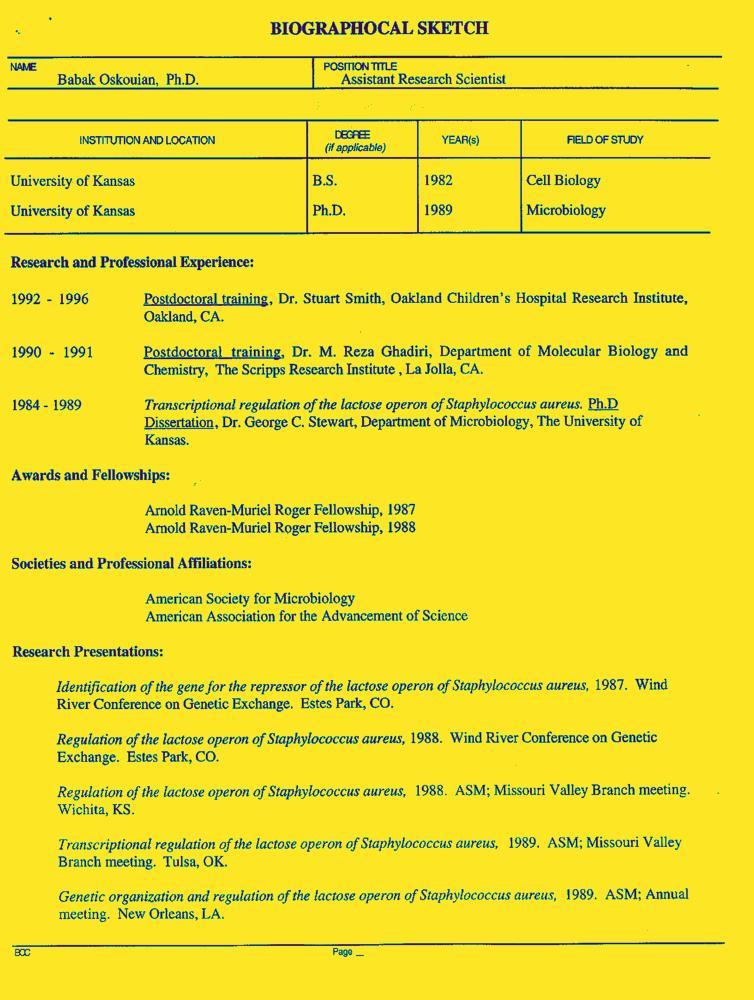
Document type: Resume-Doc